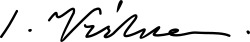
Signature of: jani vreto